Question: Describe the condition in detail:
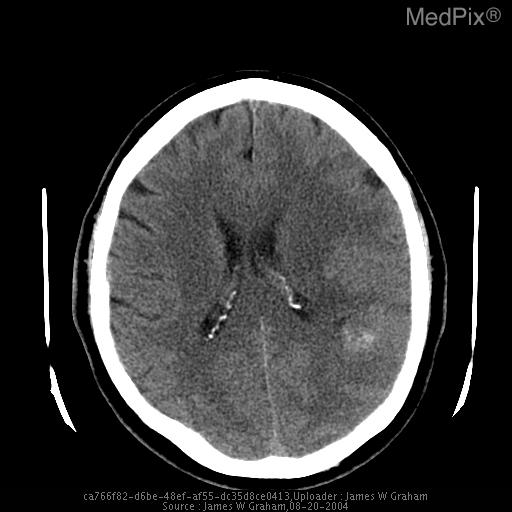
Answer: The disease is discussed as: This gentleman’s acute presentation is likely due to acute hemorrhage.

GBMs are the most malignant of all gliomas (WHO Grade IV). They are the most common primary brain tumor, occuring in all ages with peak at 65-75 years of age. The are more common in men (men > women 3:2), and more common in whites. They can be associated with certain conditions, to included Turcot syndrome, neurofibromatosis type-1 and Li-Faumeni syndrome. GBMs prefer the hemispheric white matter, frontal more than temporal.

GBMs are most commonly a solitary lesion, but they can be multifocal in 2-5% of cases. 5% of lesions will present with hemorrhage; they rarely calcify. They can also present as a “butterfly glioma,” crossing the midline, usually across the corpus callosum. They can present as a primary leptomeningeal tumor, or metastasize by meningeal or subependymal routes.